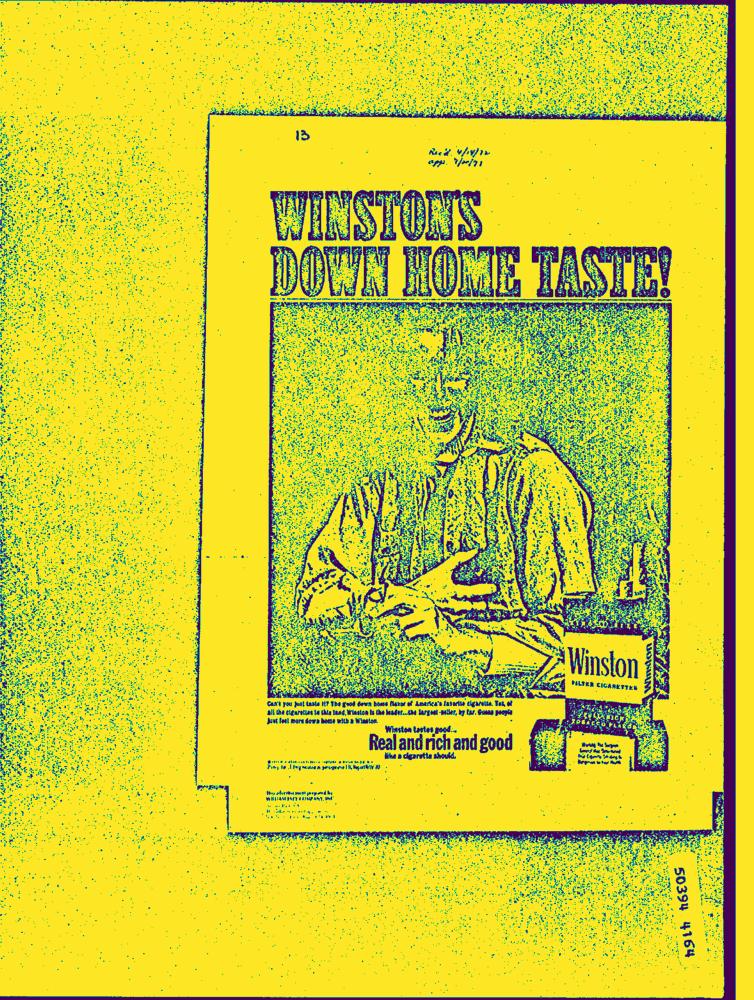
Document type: AD